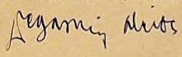
Signature of: alcide de gasperi